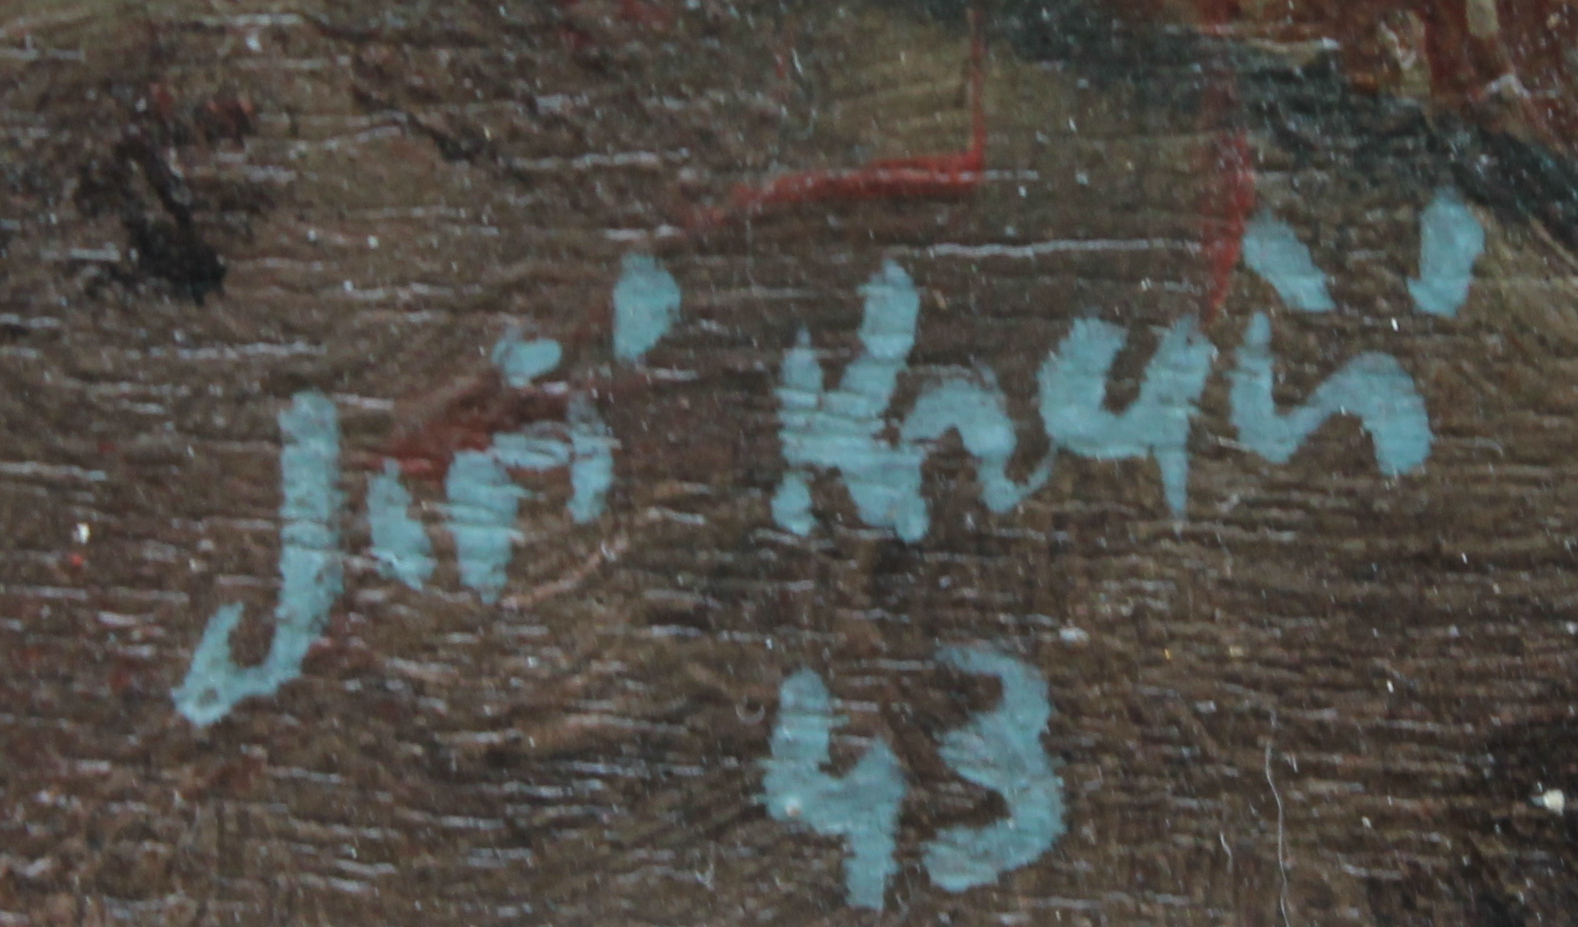
Signature of: jiří krejčí